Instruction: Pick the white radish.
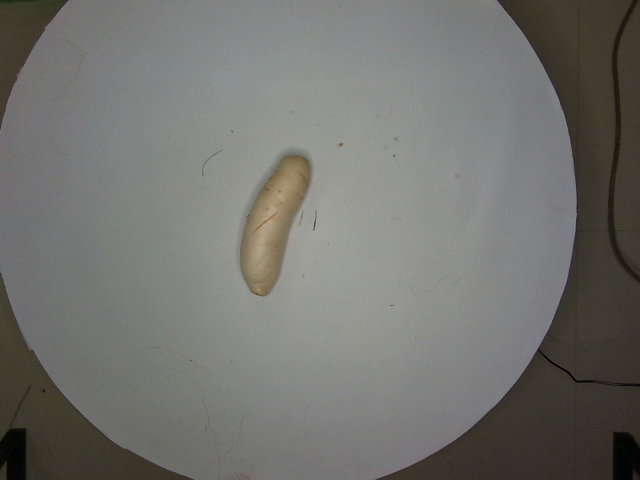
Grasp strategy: vertical